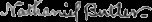
Signature of: nathaniel butler jr